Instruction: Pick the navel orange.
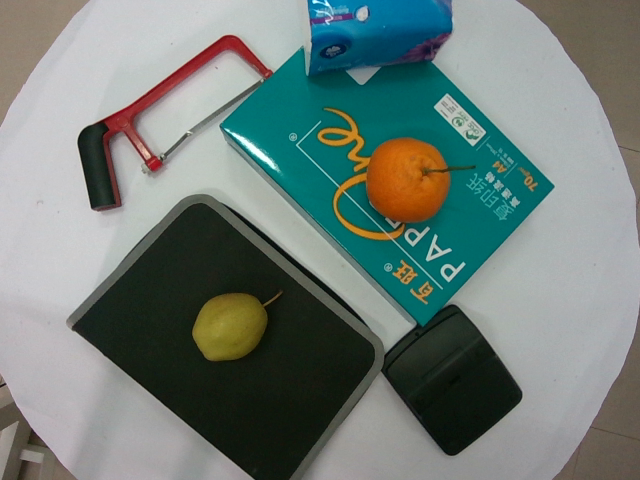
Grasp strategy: vertical